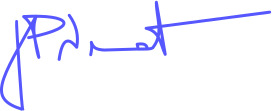
Signature of: jože pirnat